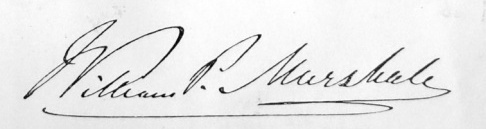
Signature of: william prime marshall